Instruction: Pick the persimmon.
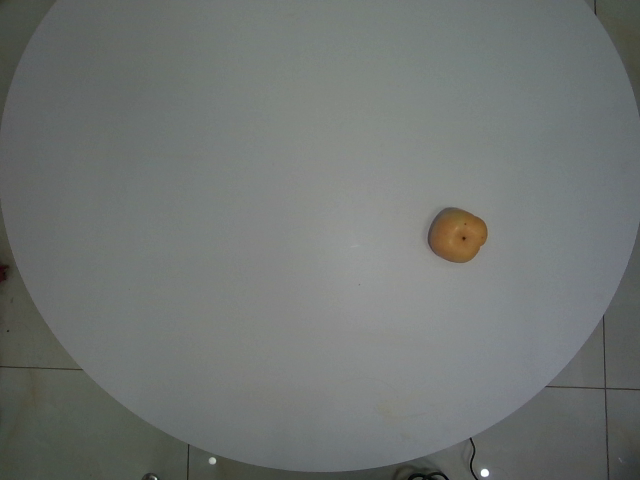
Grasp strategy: vertical